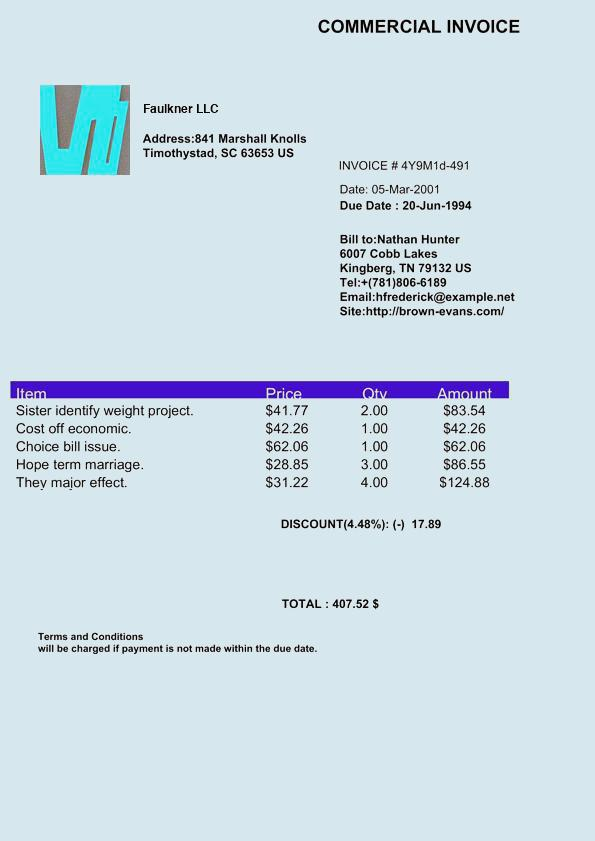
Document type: Invoice